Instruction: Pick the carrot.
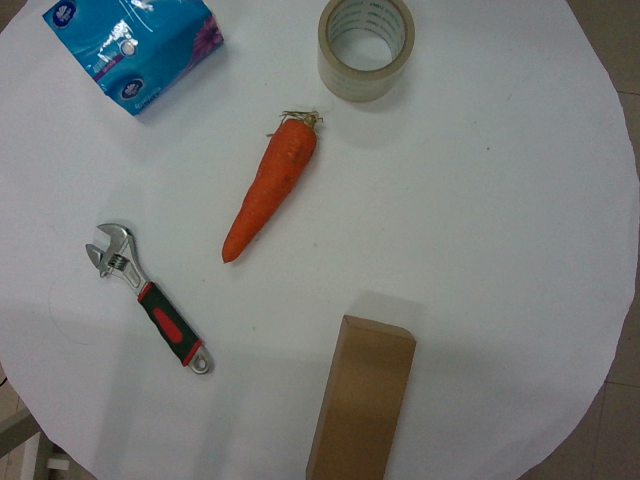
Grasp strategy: vertical